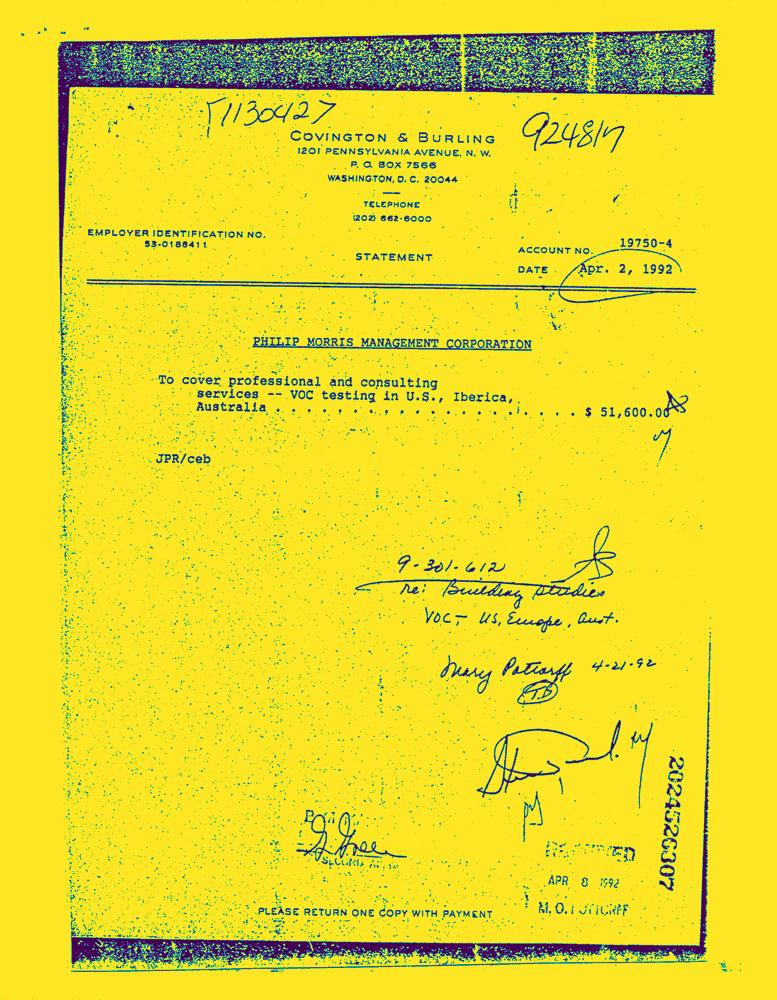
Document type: Invoice-Doc